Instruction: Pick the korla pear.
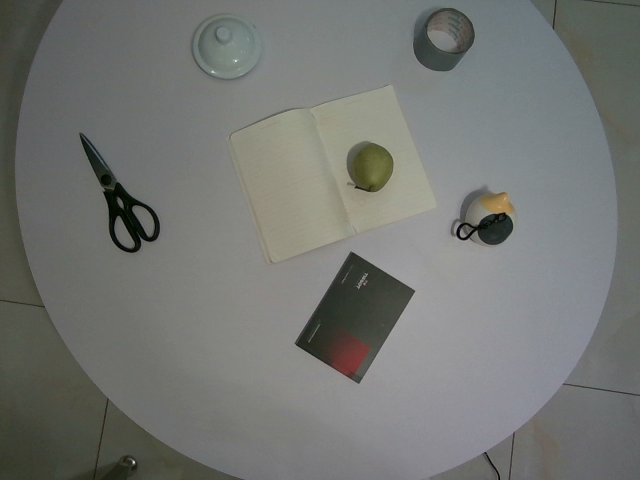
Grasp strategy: vertical